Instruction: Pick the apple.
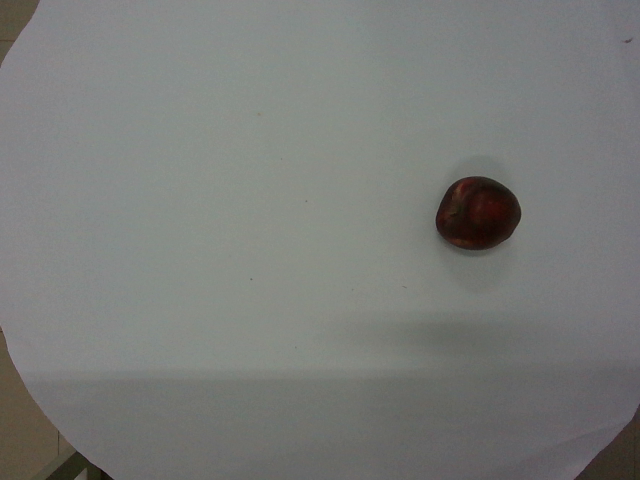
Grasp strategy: vertical